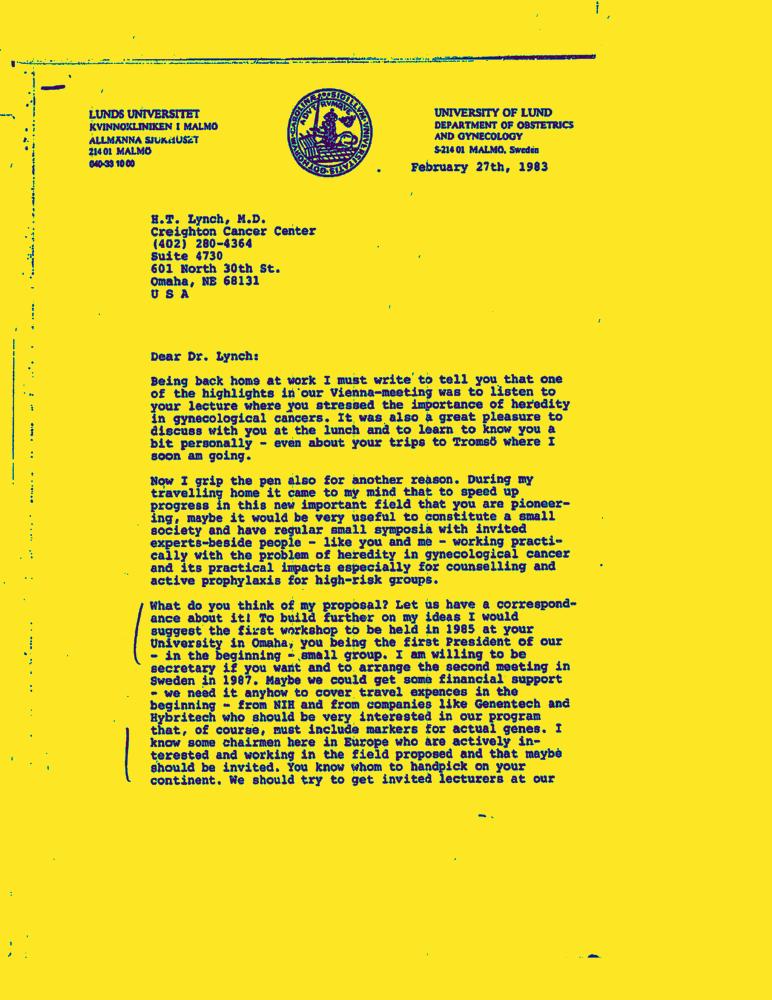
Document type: Letter-Doc